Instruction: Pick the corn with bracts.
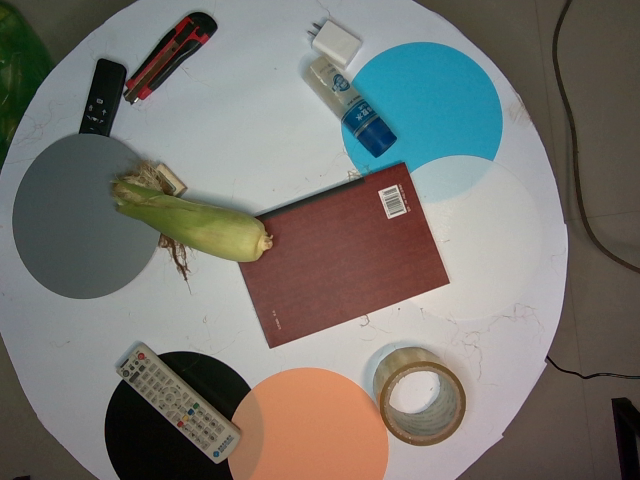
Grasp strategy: vertical